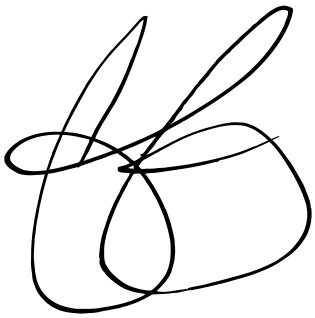
Signature of: emilia clarke